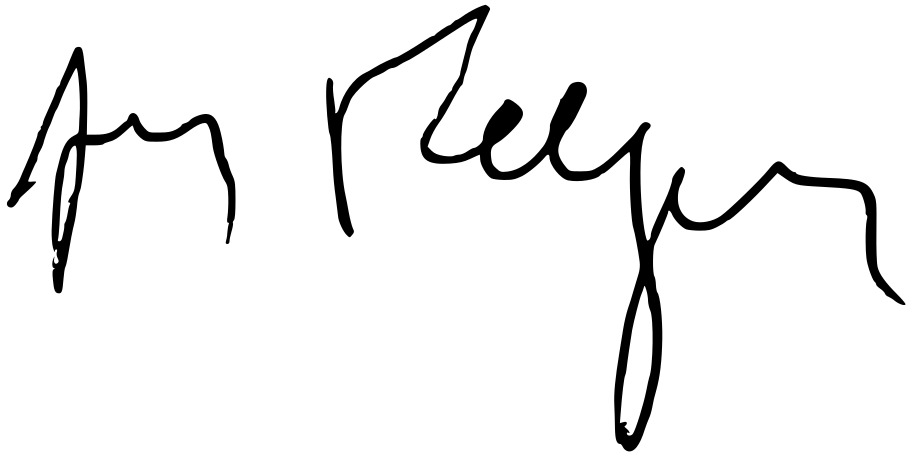
Signature of: anna fotyga